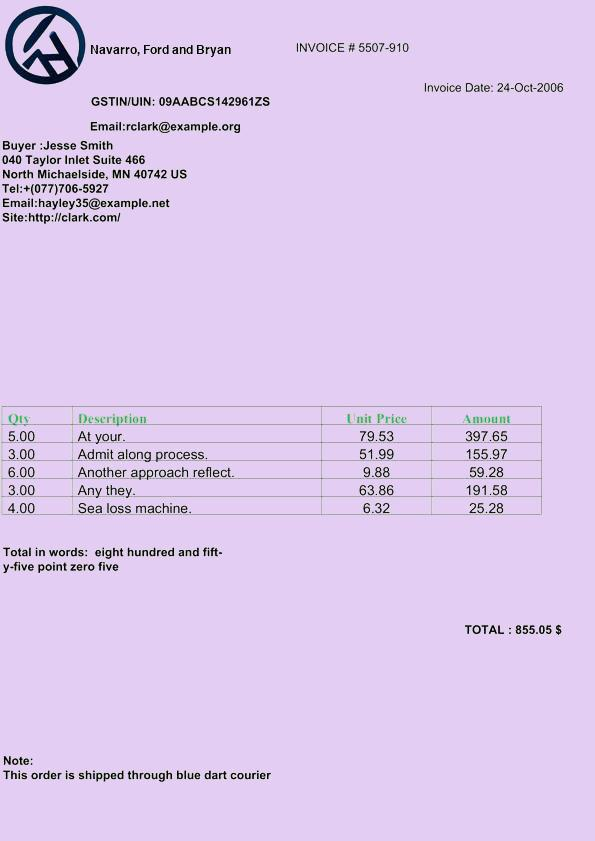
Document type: Invoice